Question: What is the estimated tax bill amount according to the document?
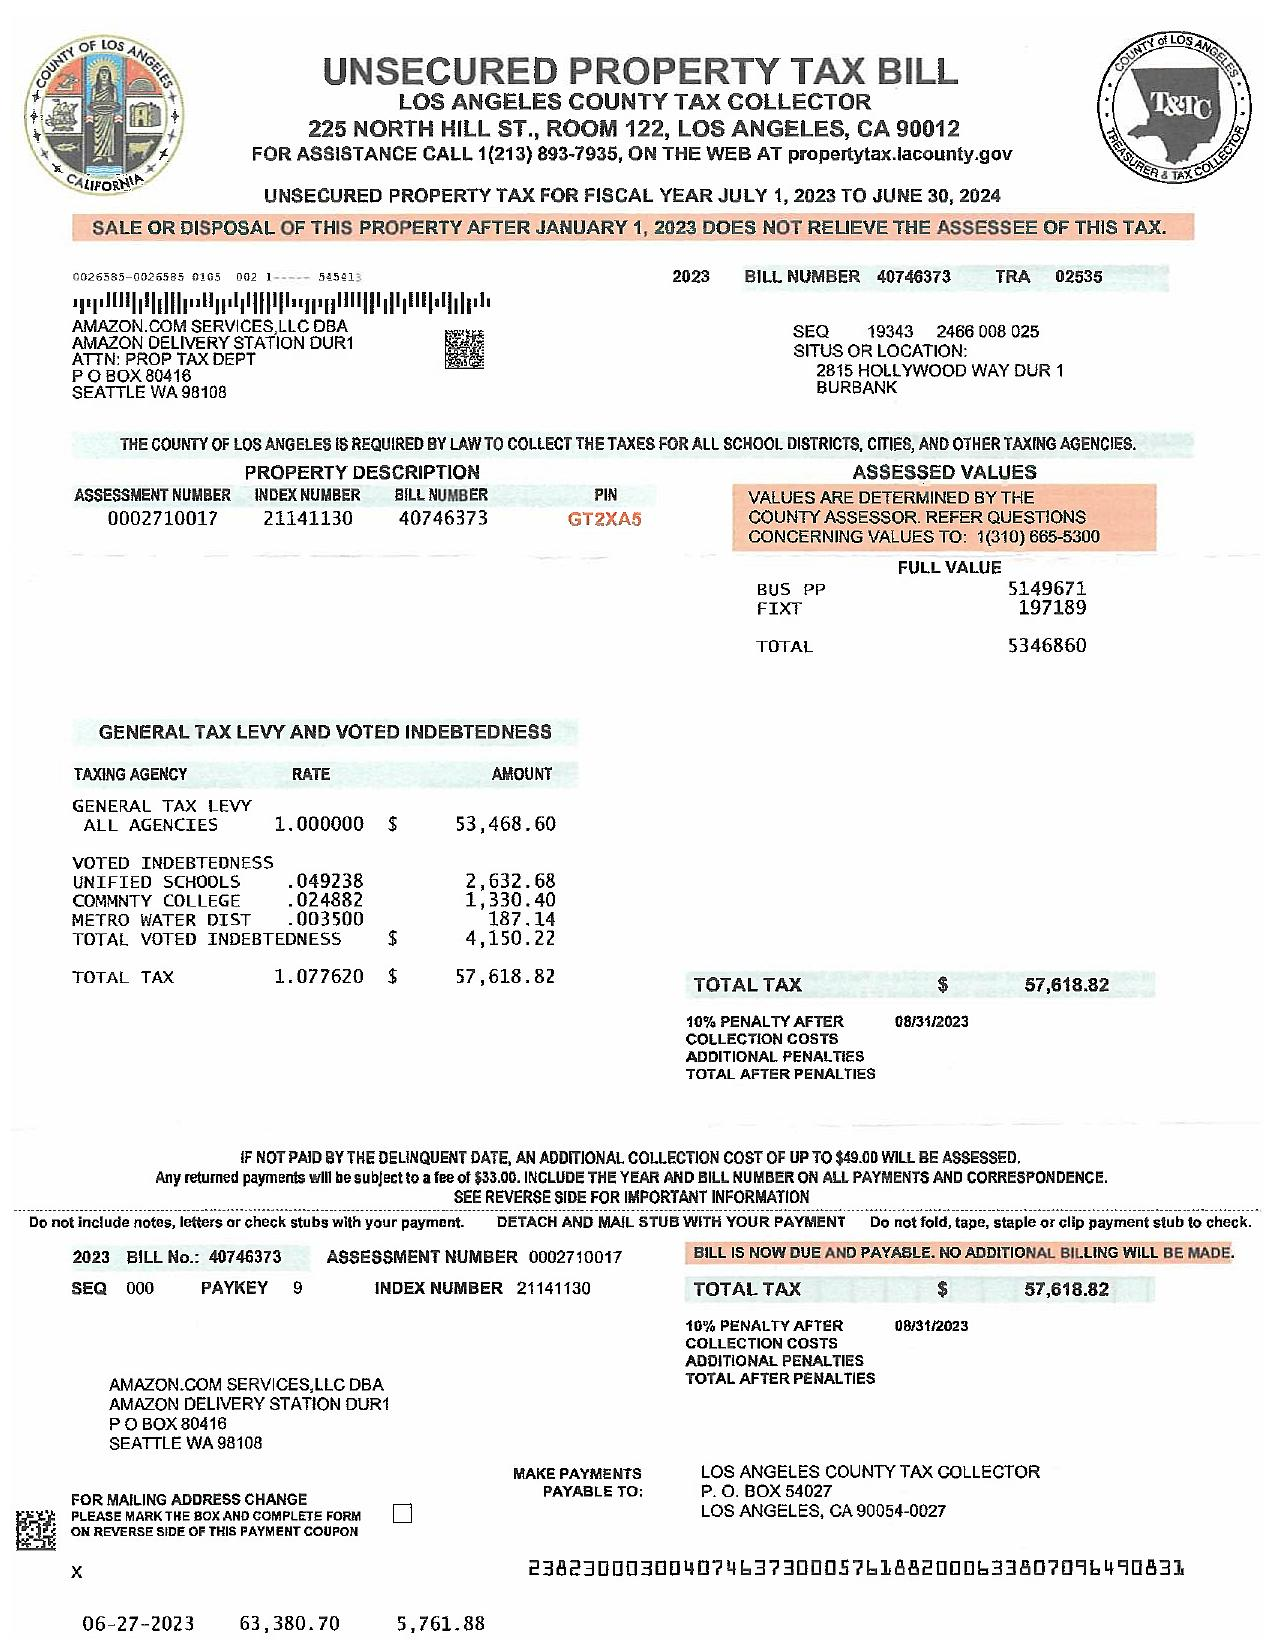
Answer: "57,618.82"